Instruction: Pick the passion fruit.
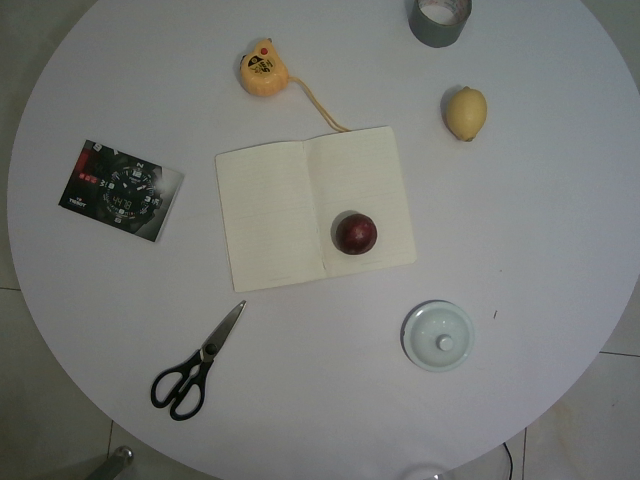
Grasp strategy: vertical